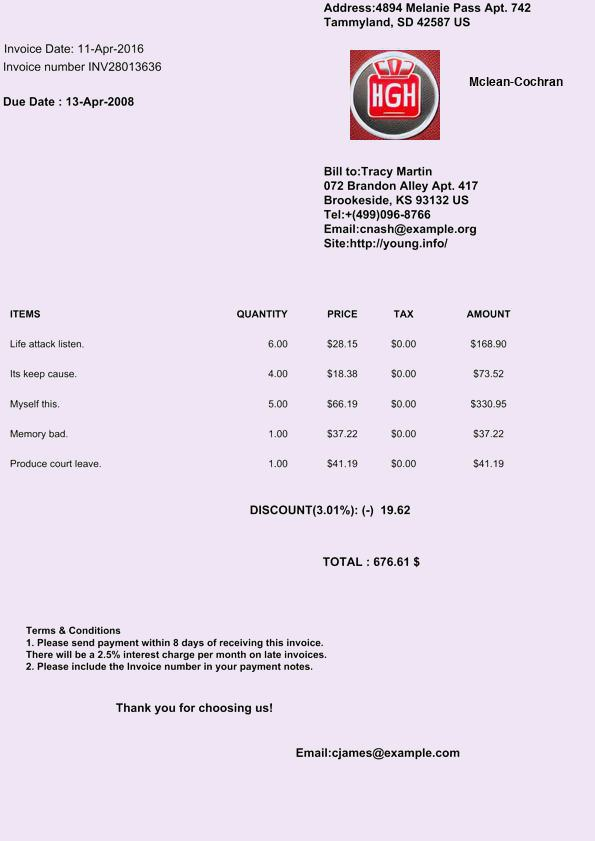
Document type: Invoice